Question: Which state is mentioned in the document?
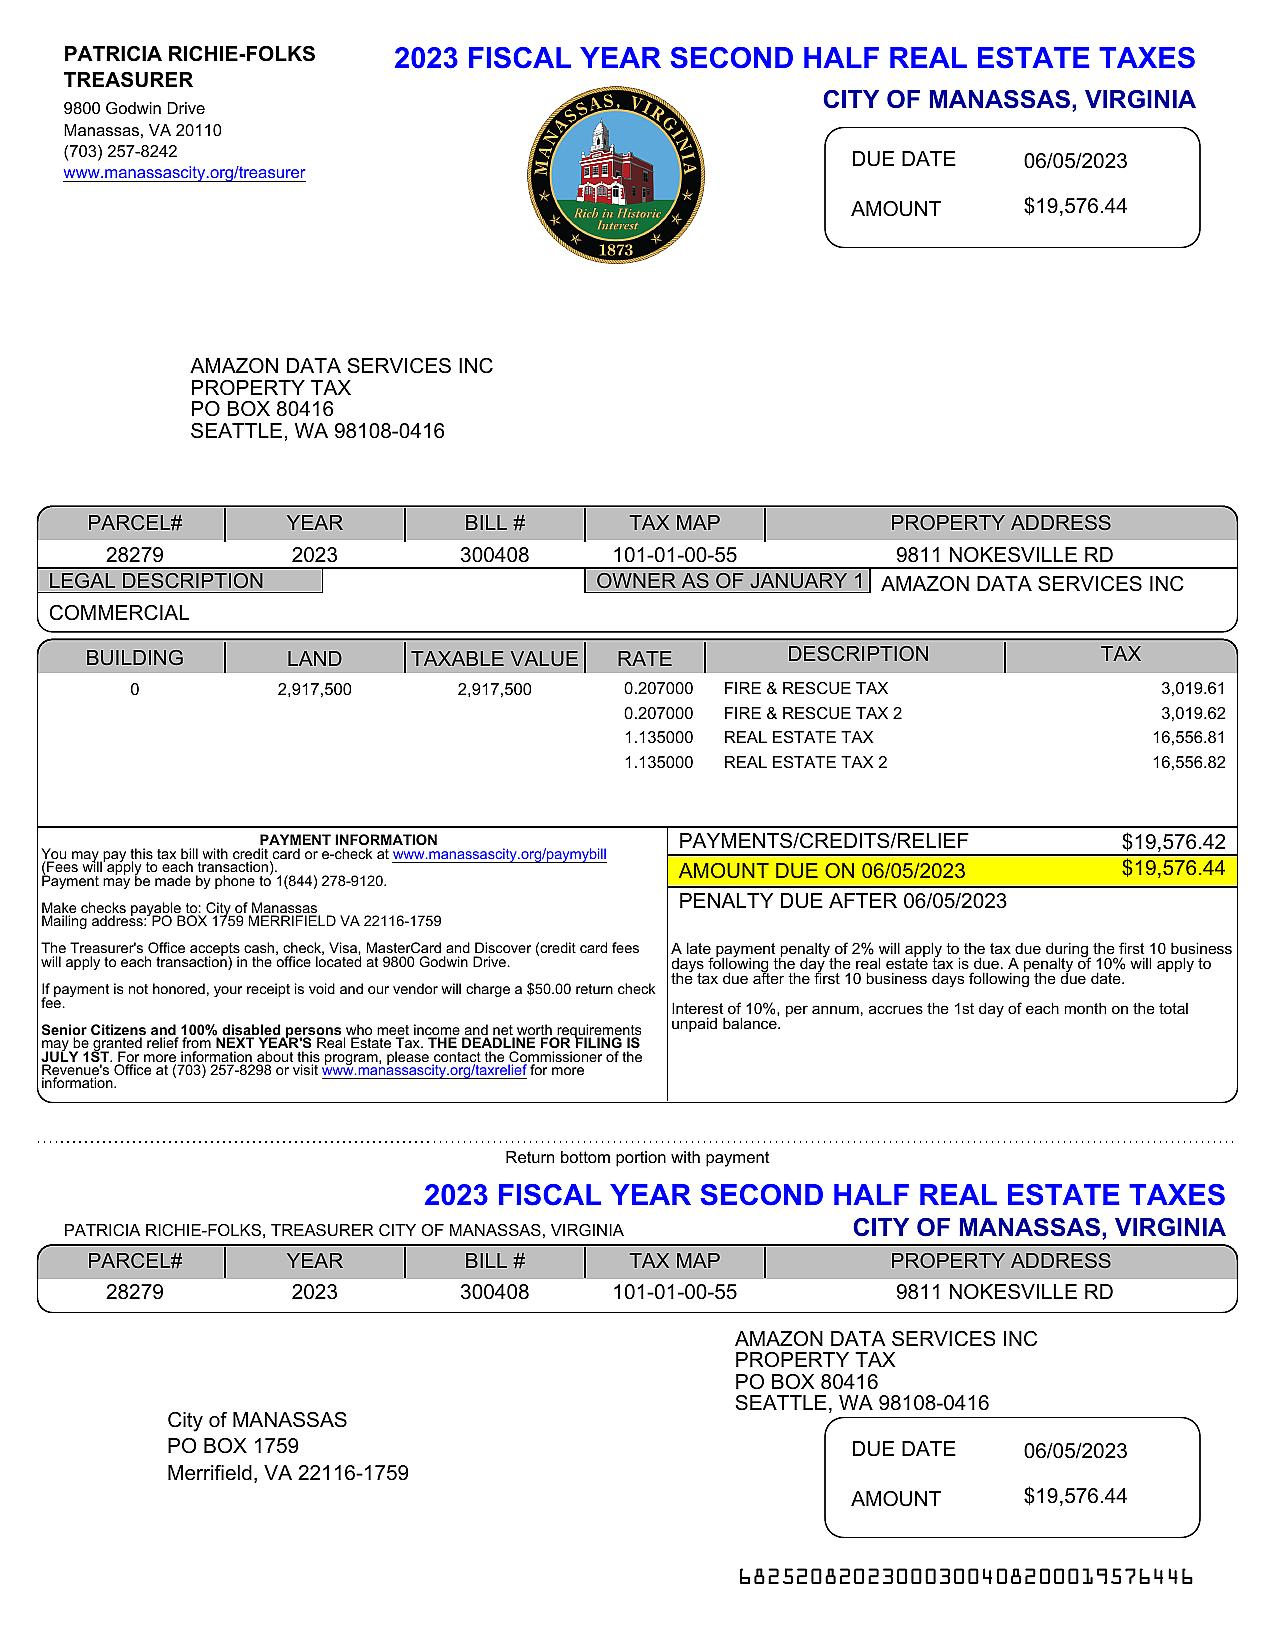
Answer: "Virginia"